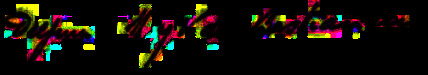
Signature of: delfina molina y vedia